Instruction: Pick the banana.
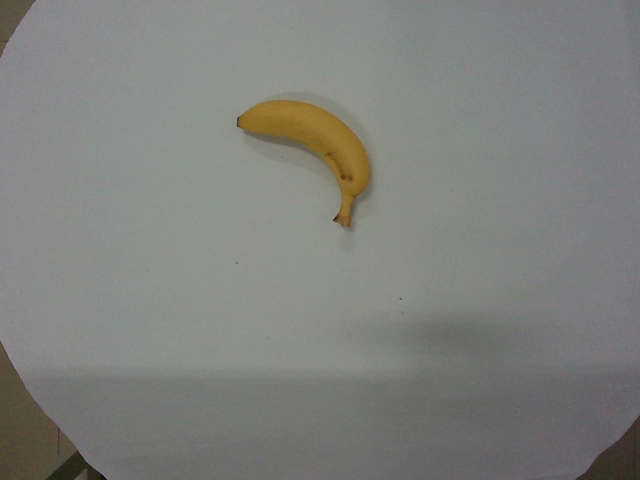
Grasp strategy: vertical